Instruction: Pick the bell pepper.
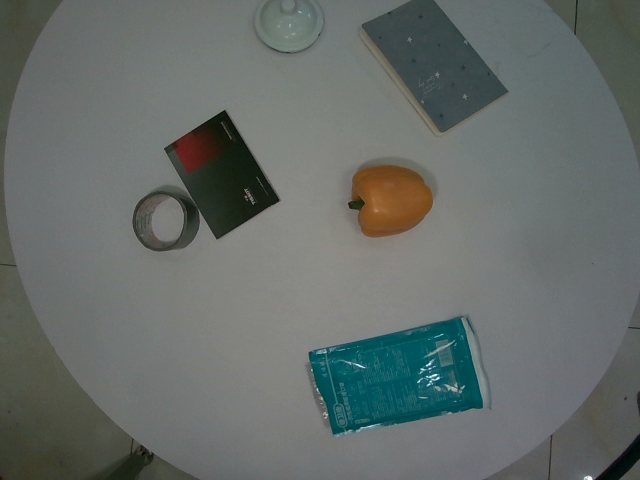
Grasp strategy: vertical